Question: What tax district, tax-rate area, or tax area code is specified in the document?
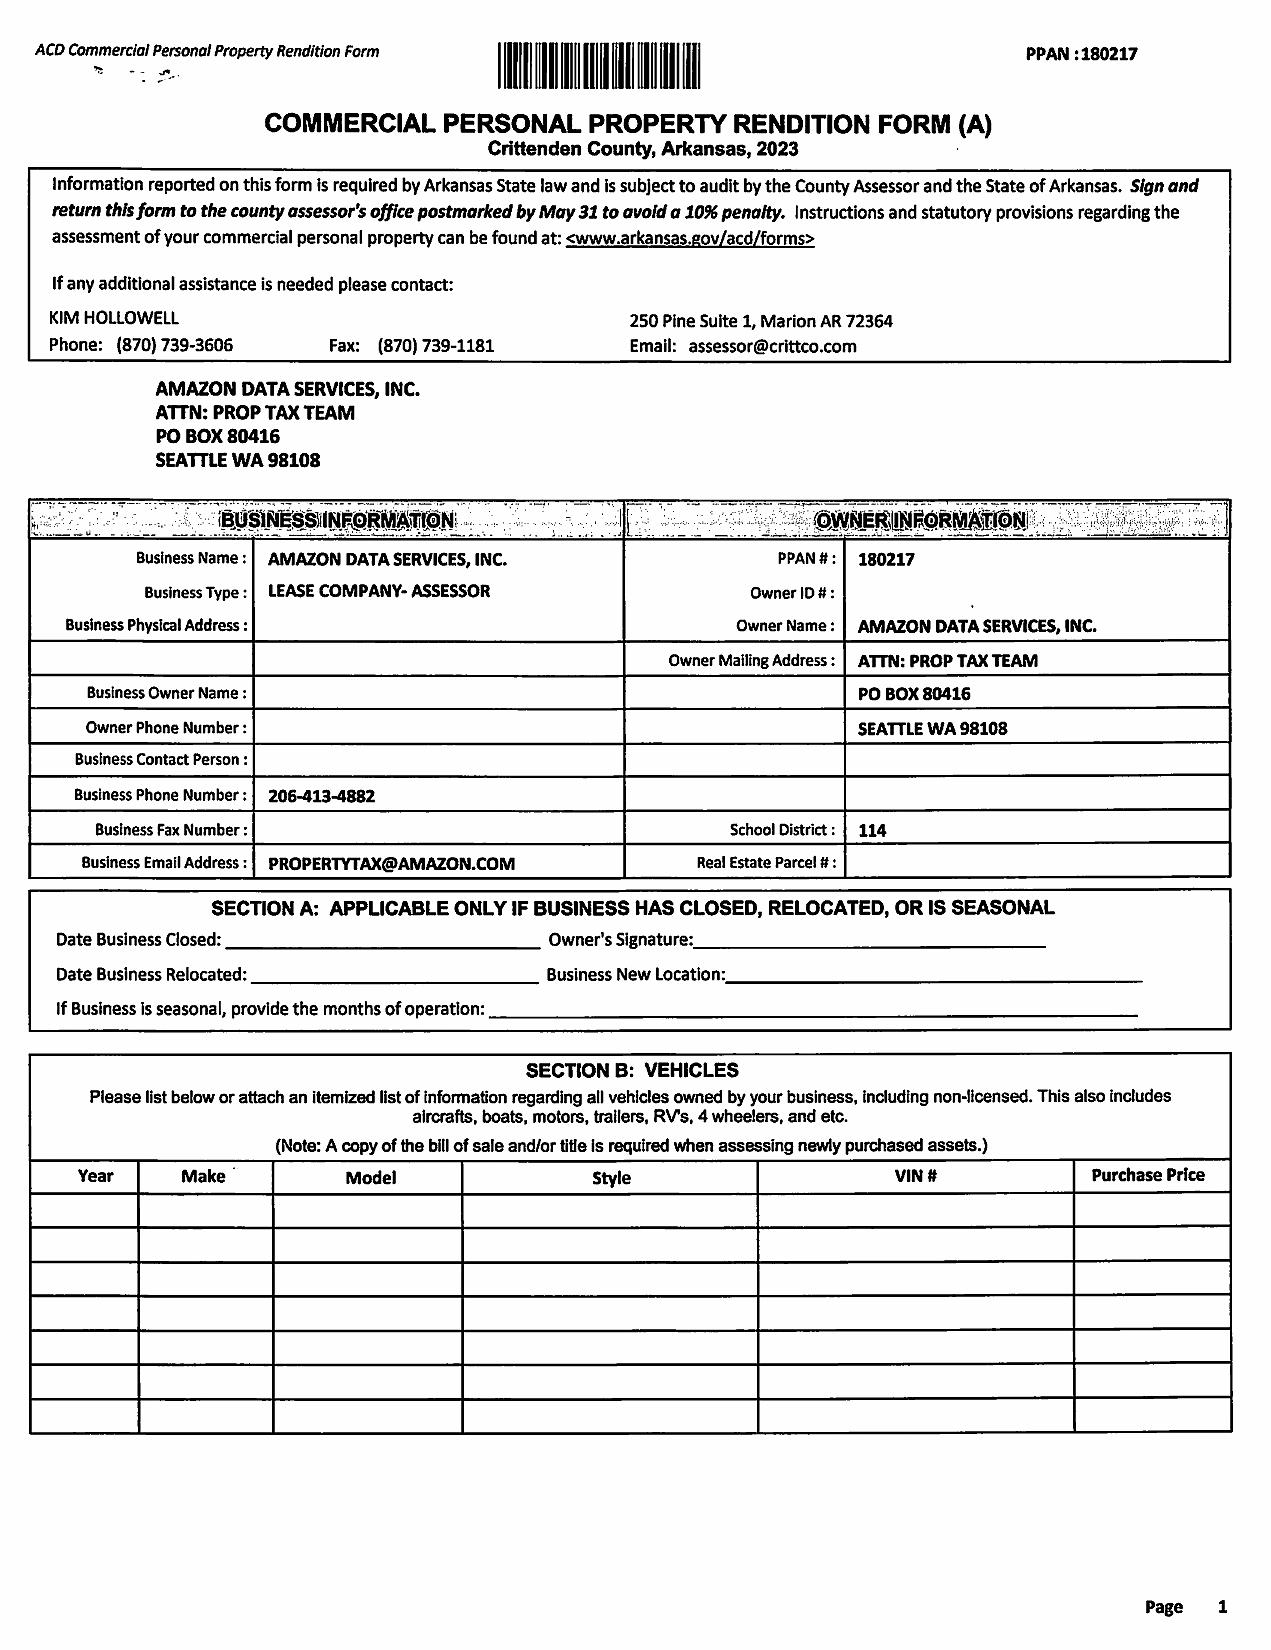
Answer: "114"